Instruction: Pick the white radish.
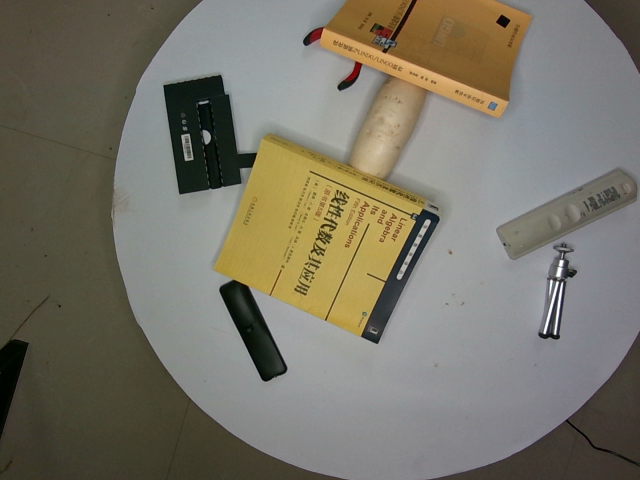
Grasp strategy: vertical